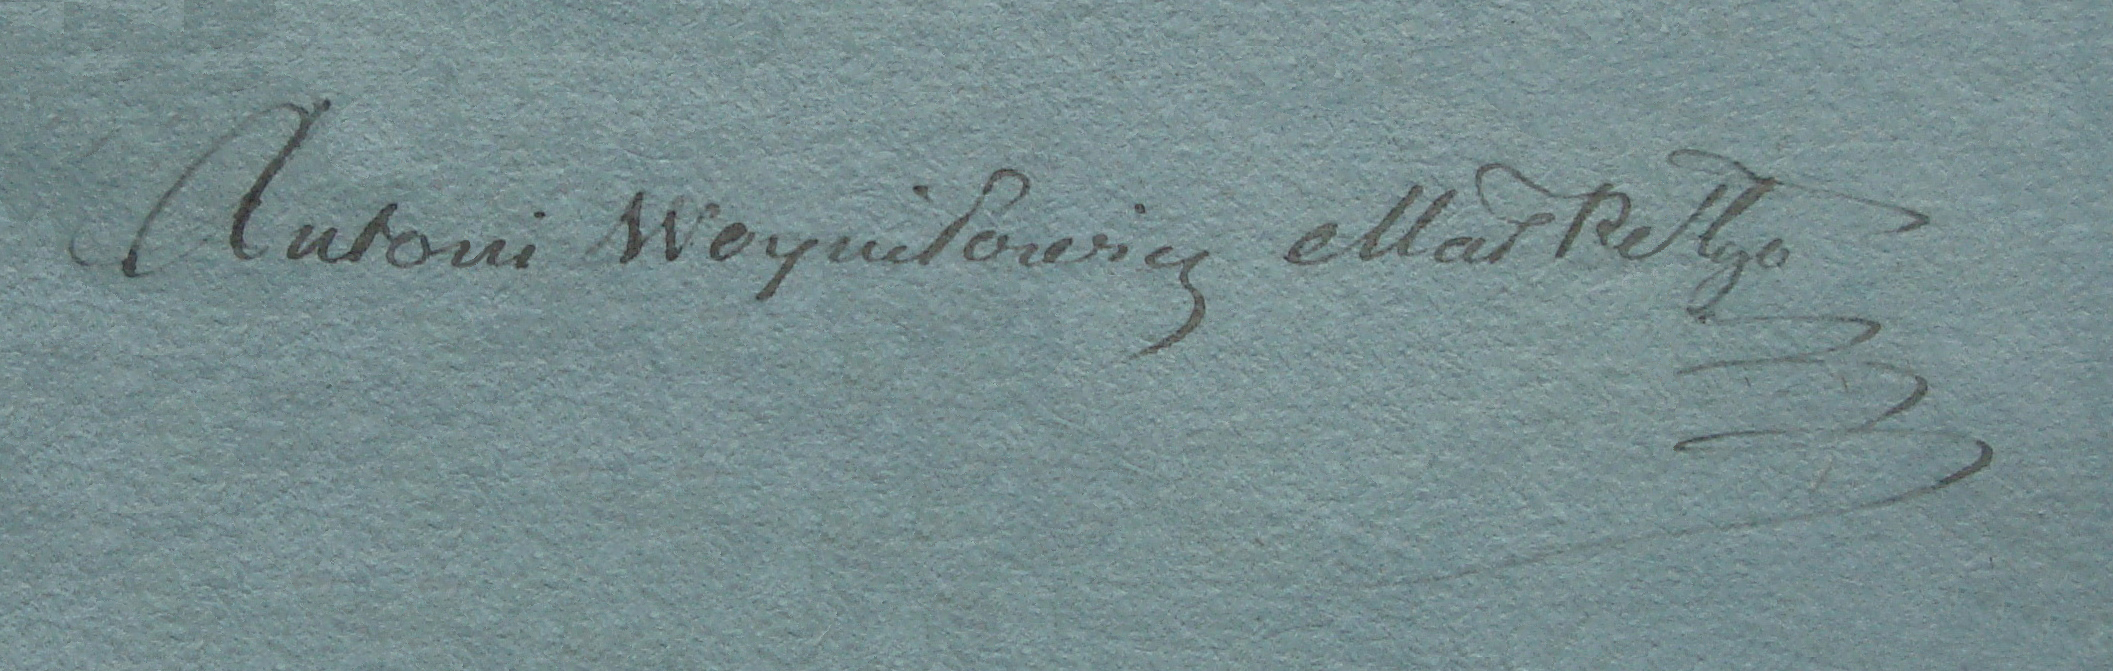
Signature of: antoni woyniłłowicz